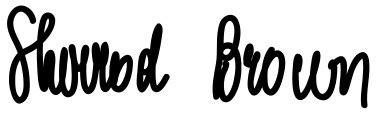
Signature of: sherrod brown